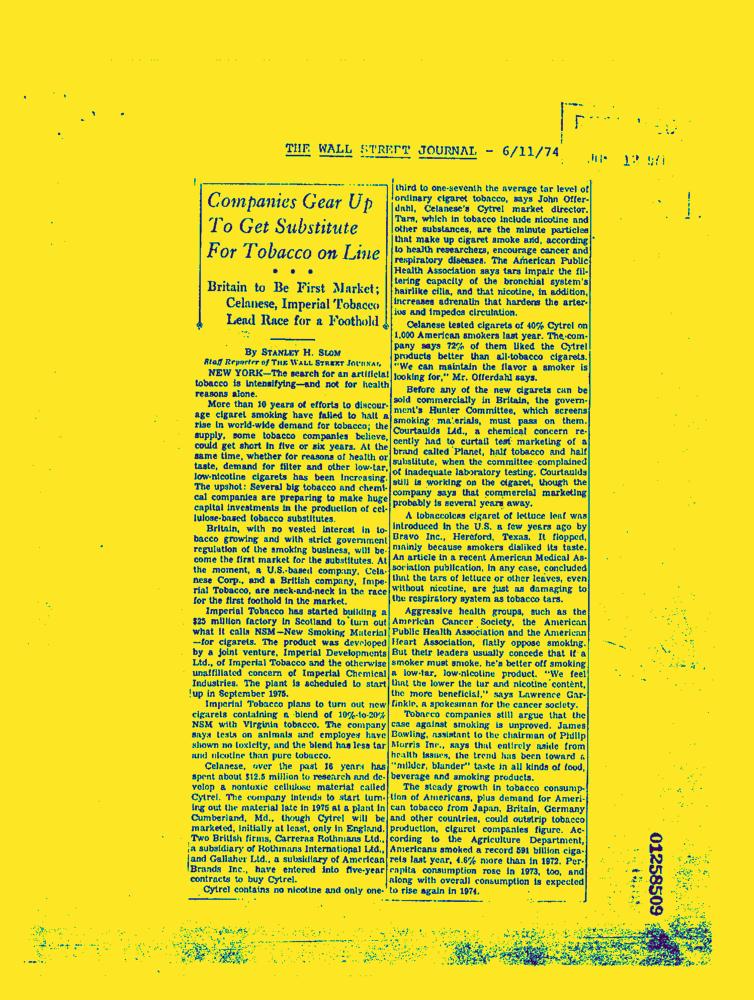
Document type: News-Article